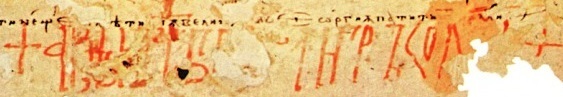
Signature of: ivan asen ii of bulgaria